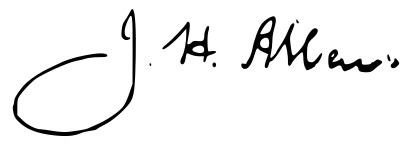
Signature of: joseph henry allen